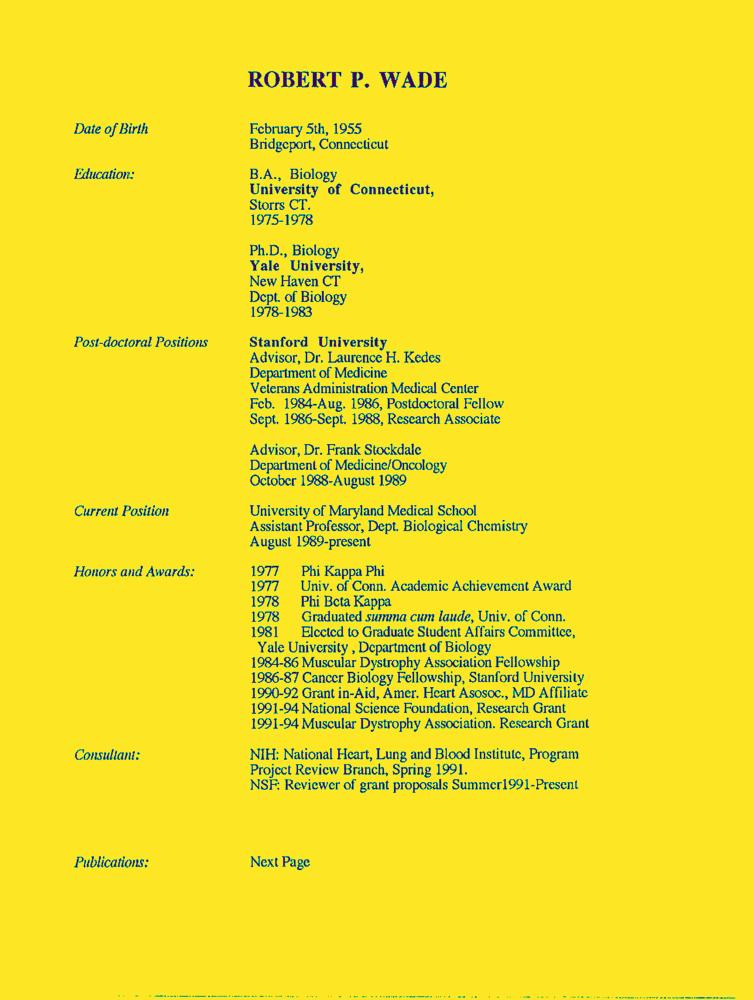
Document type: Resume-Doc